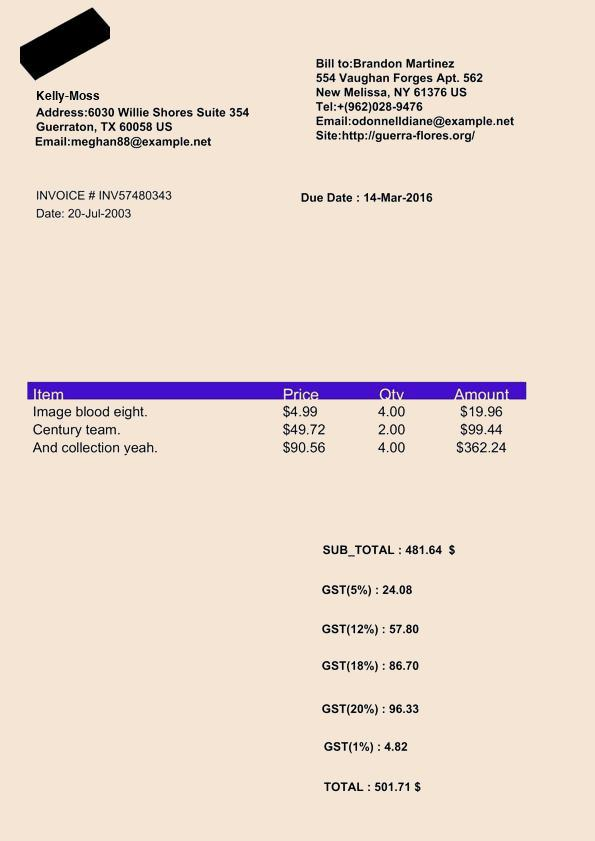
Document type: Invoice